Question: What tax district, tax-rate area, or tax area code is specified in the document?
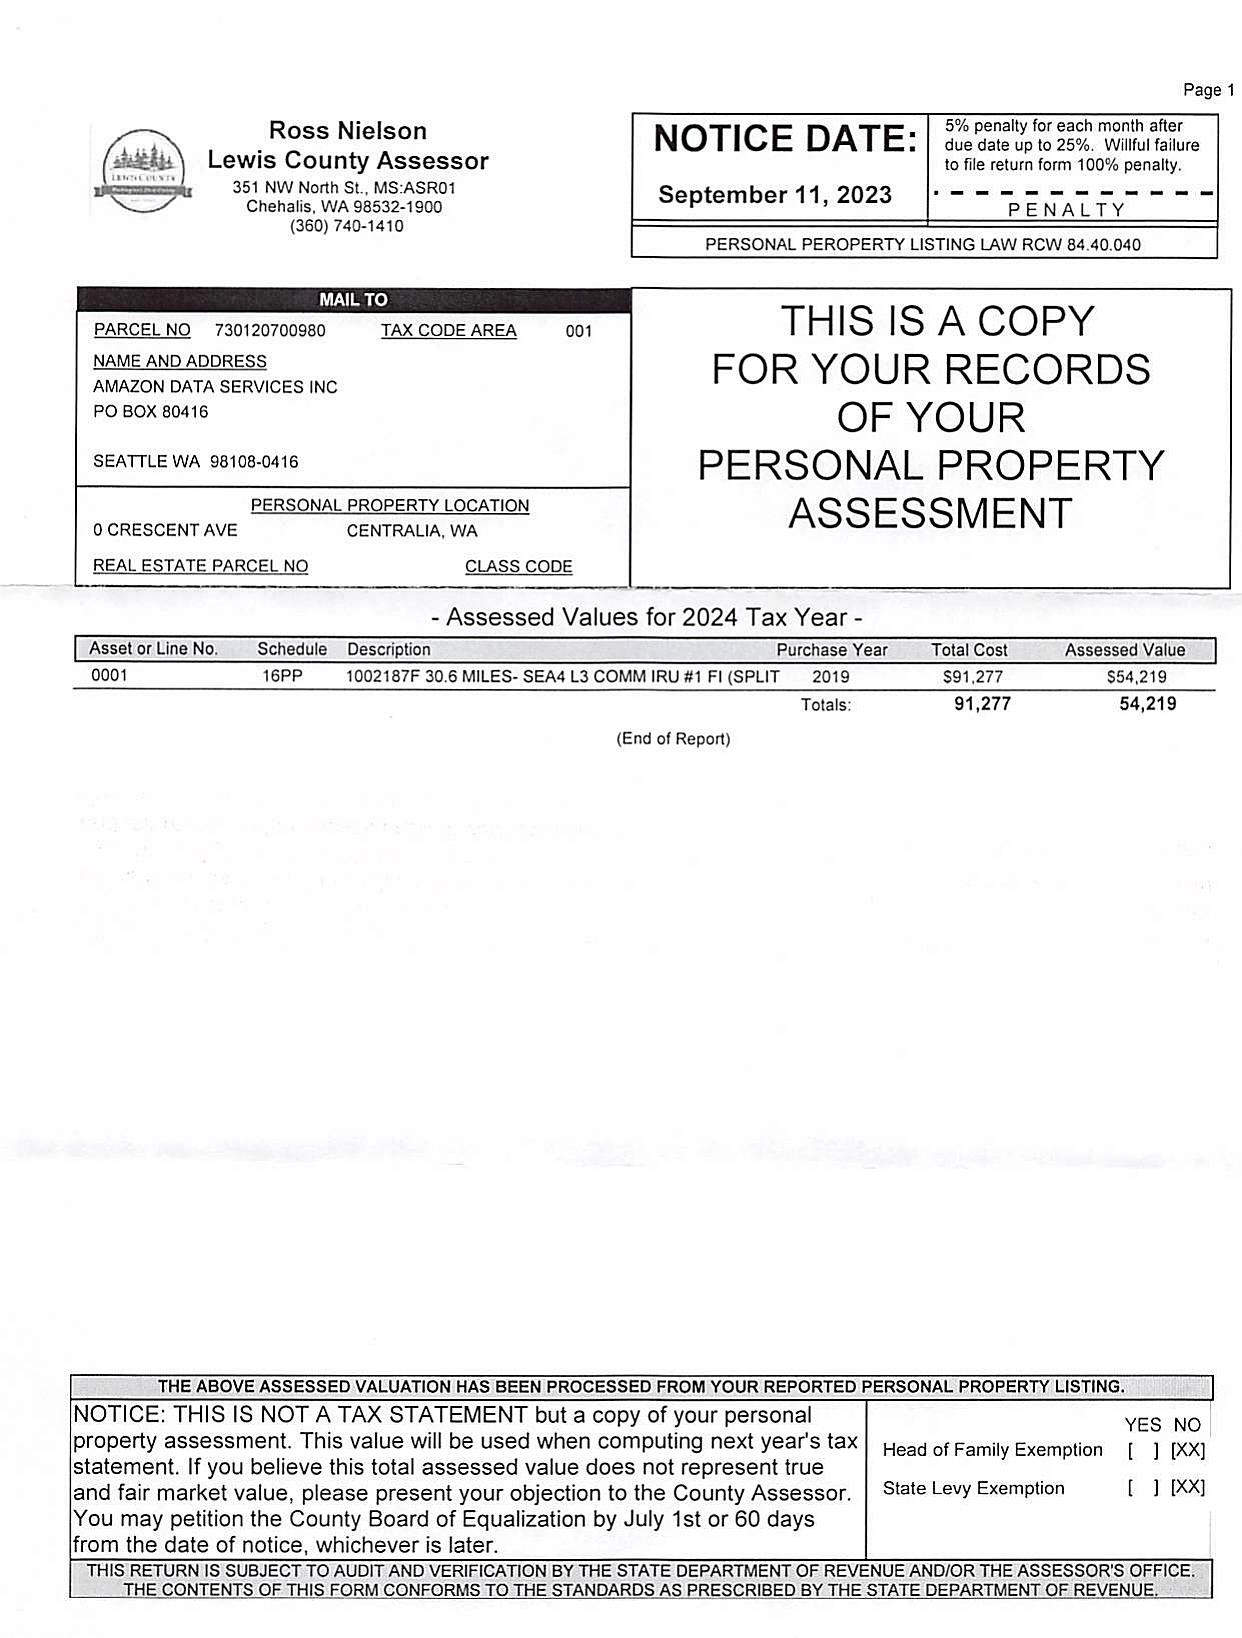
Answer: "001"